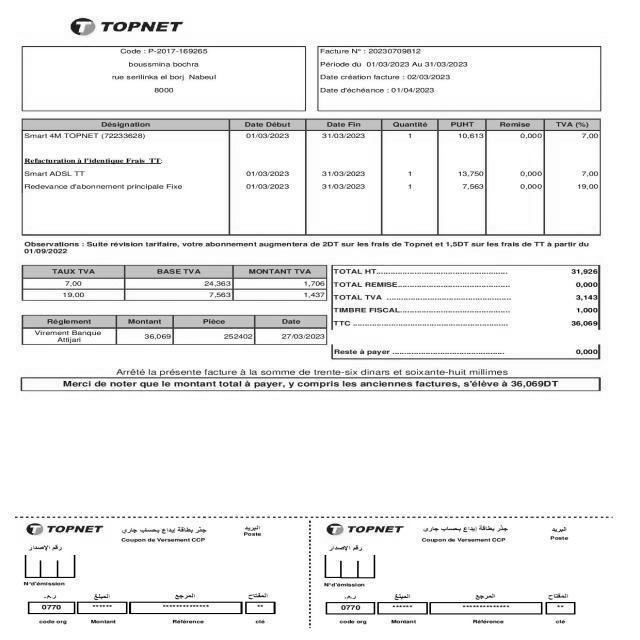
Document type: Invoice